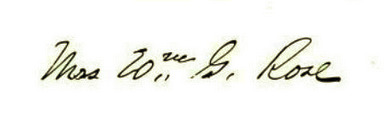
Signature of: martha parmelee rose